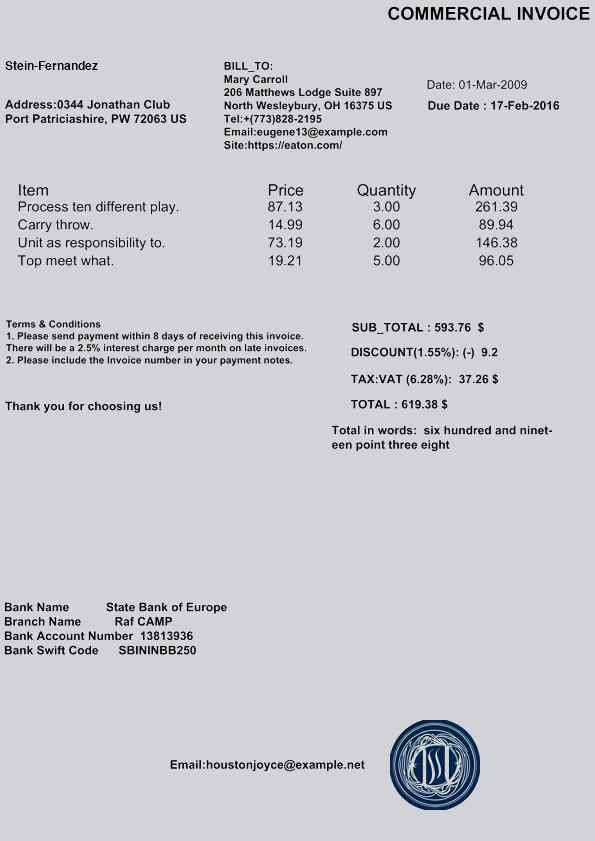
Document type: Invoice